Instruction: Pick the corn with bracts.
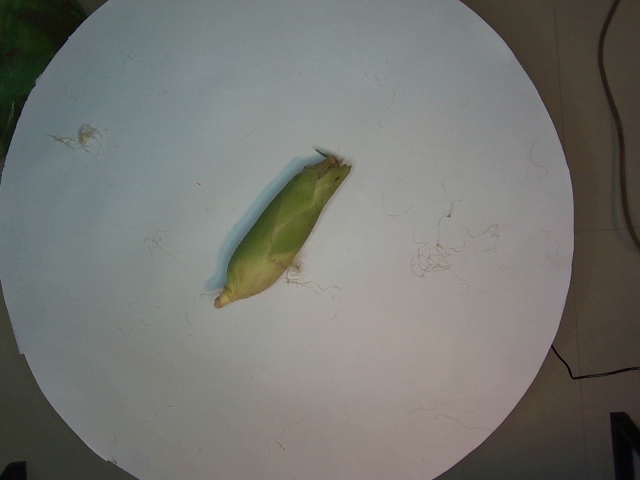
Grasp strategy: vertical